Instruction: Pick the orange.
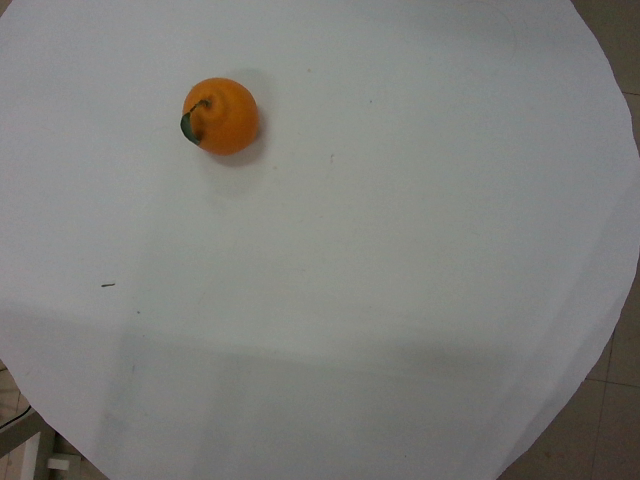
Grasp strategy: vertical